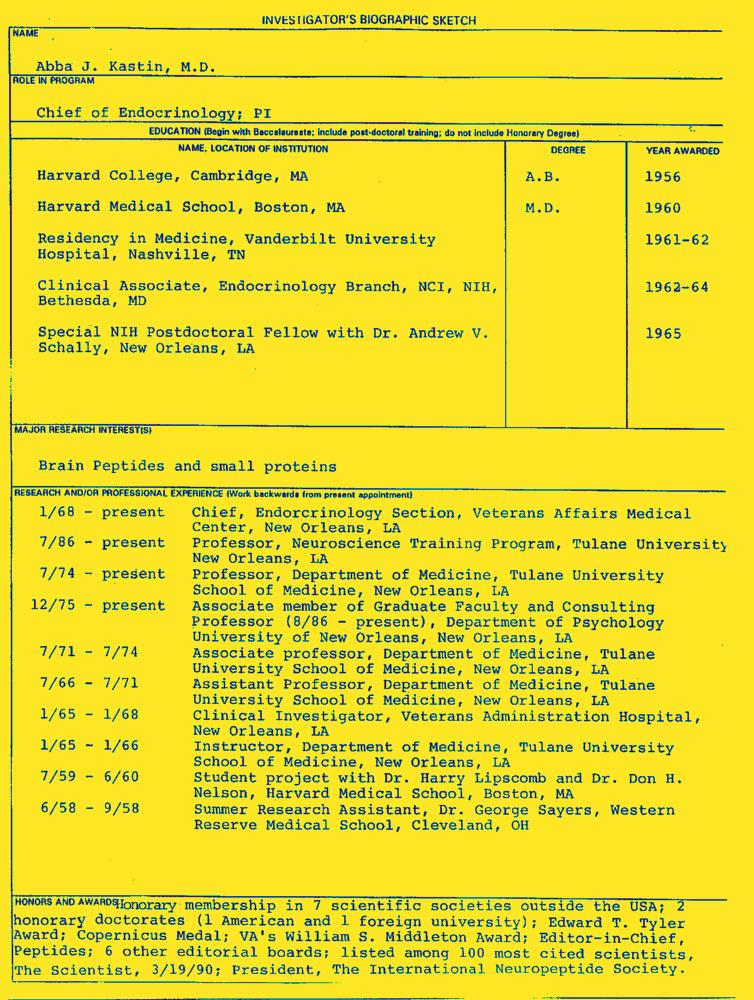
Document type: Resume-Doc